Question: How does the patient history play a role?
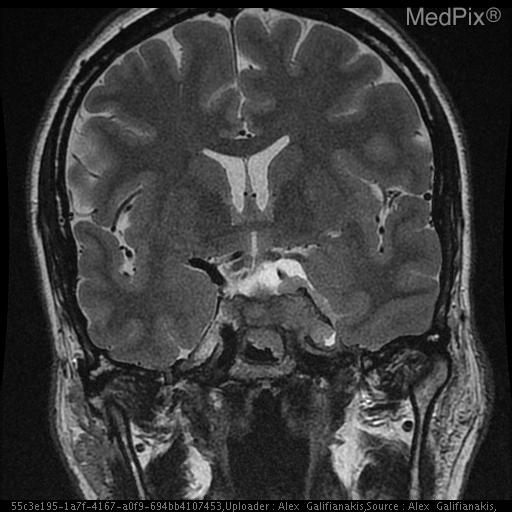
Answer: The patient's history of 42 y.o. woman with elevated prolactin. Please evaluate for evidence of pituitary adenoma is key in understanding the case.